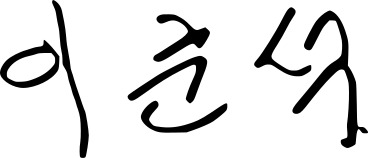
Signature of: lee jun seok